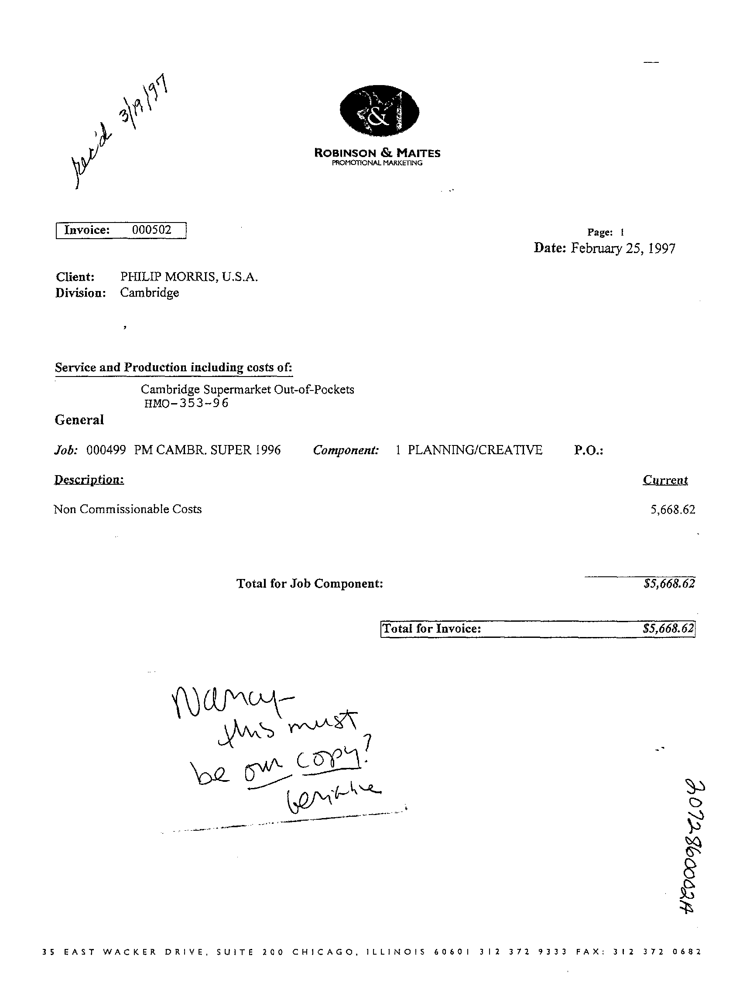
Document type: Invoice